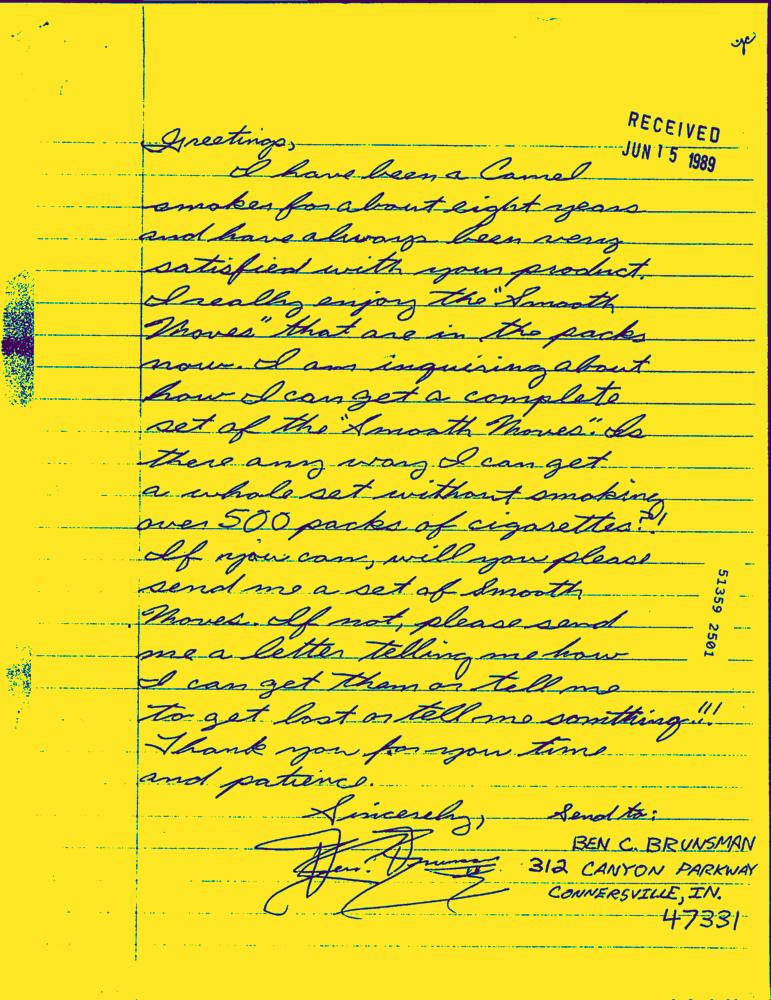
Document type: Hand-Written